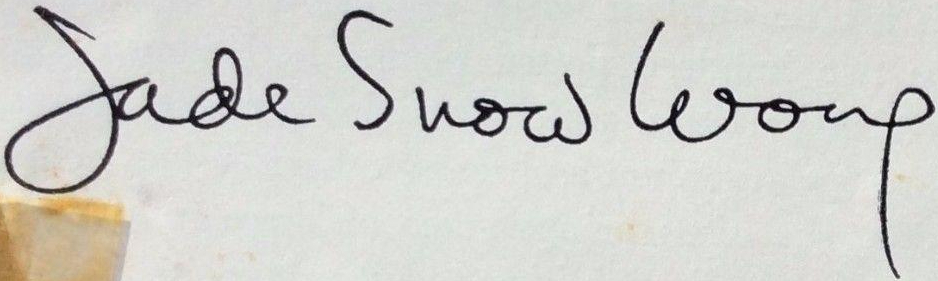
Signature of: jade snow wong